Question: What is the suspected problem?
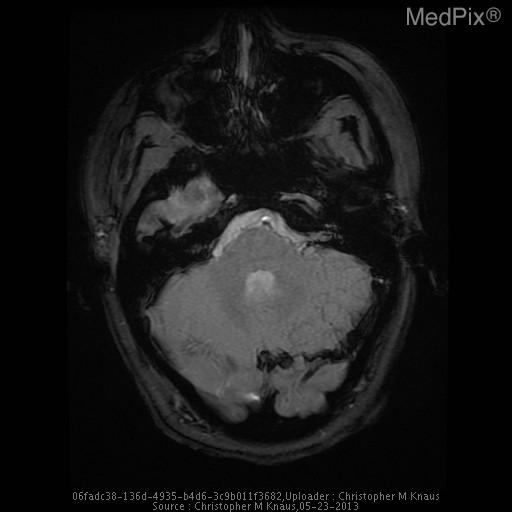
Answer: The findings suggest The vein of Galen, straight sinus, and dominant left transverse venous dural sinus are particularly hyperattenuating, and apparently prominent in caliber.

The superior sagittal sinus is notably less hyperattenuating and is normal in appearance.  The right transverse dural venous sinus is hypoplastic.

Gray/white matter discrimination is preserved.  There is no evidence for infarction or intracranial hemorrhage.  There are no brain masses or mass effect.  There is no hydrocephalus.

The skull is intact.  The partially imaged aerated portions of the skull base are free of significant effusions..

Impression: The vein of Galen, straight sinus, and dominant left transverse venous dural sinus are all particularly hyperattenuating and apparently prominent in caliber, all very concerning for thrombosis.. The GRE sequence reverifies GRE blooming consistent with thrombosis within the vein of Galen, straight sinus, left dominant transverse venous sinus and sigmoid sinus and demonstrates no GRE blooming within the brain parenchyma suggestive of brain parenchymal hemorrhage.. The patient might have a history of 17 yo girl presents with left sided facial weakness and numbness and the worst headache of her life that is rated 10/10.  The headache has been progressive for about 24 hours.  She has a history of migraine, but the patient states that her current headache does not feel like her typical migraine headache..